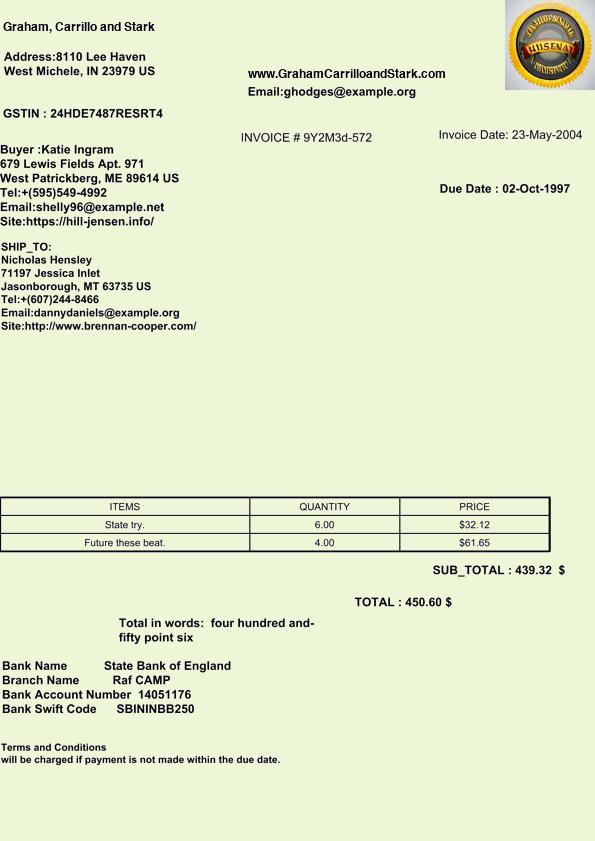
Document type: Invoice